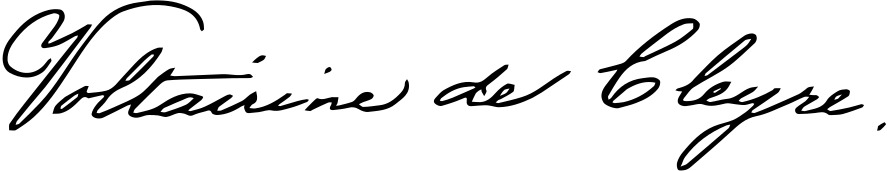
Signature of: voltairine de cleyre